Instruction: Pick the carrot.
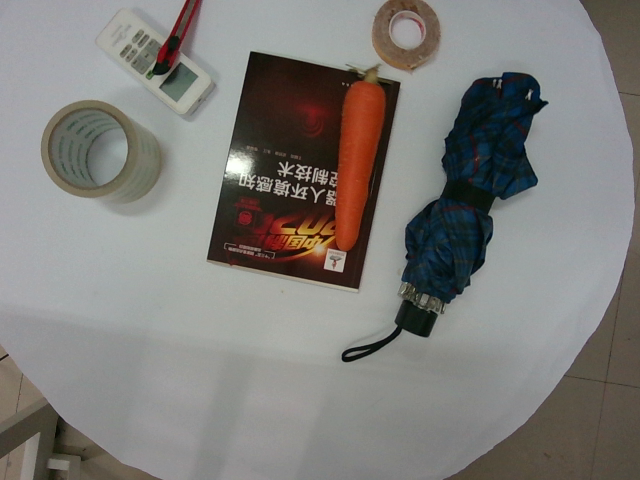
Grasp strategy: vertical